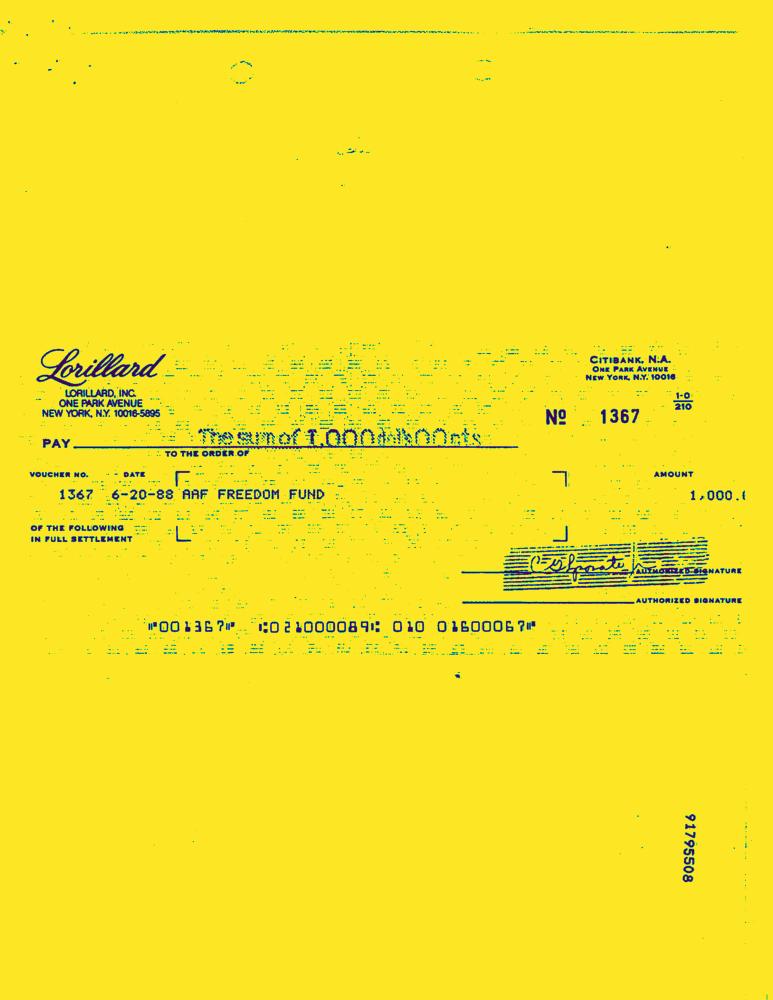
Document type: Invoice-Doc